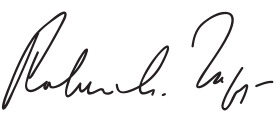
Signature of: robert a taft